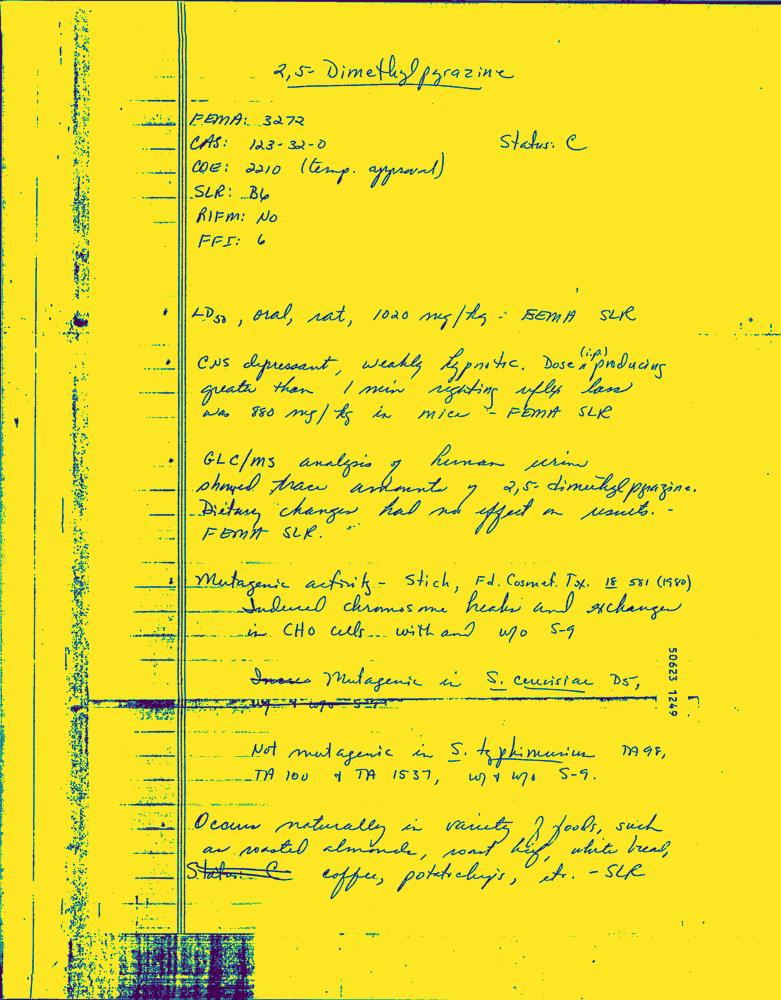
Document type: Hand-Written